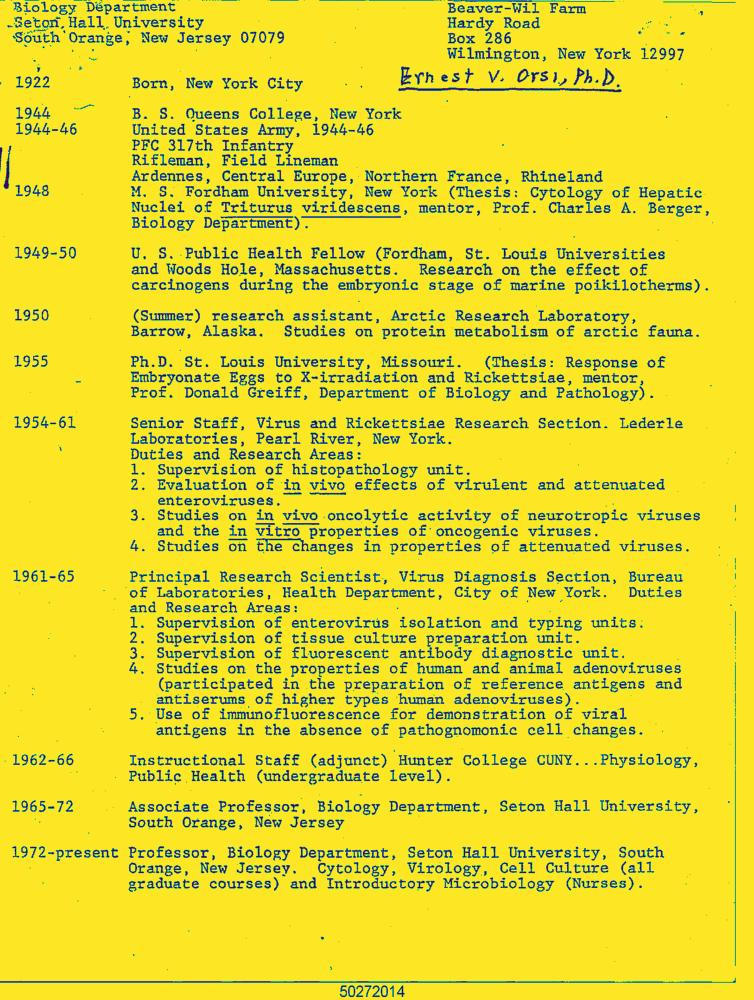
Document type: Resume-Doc